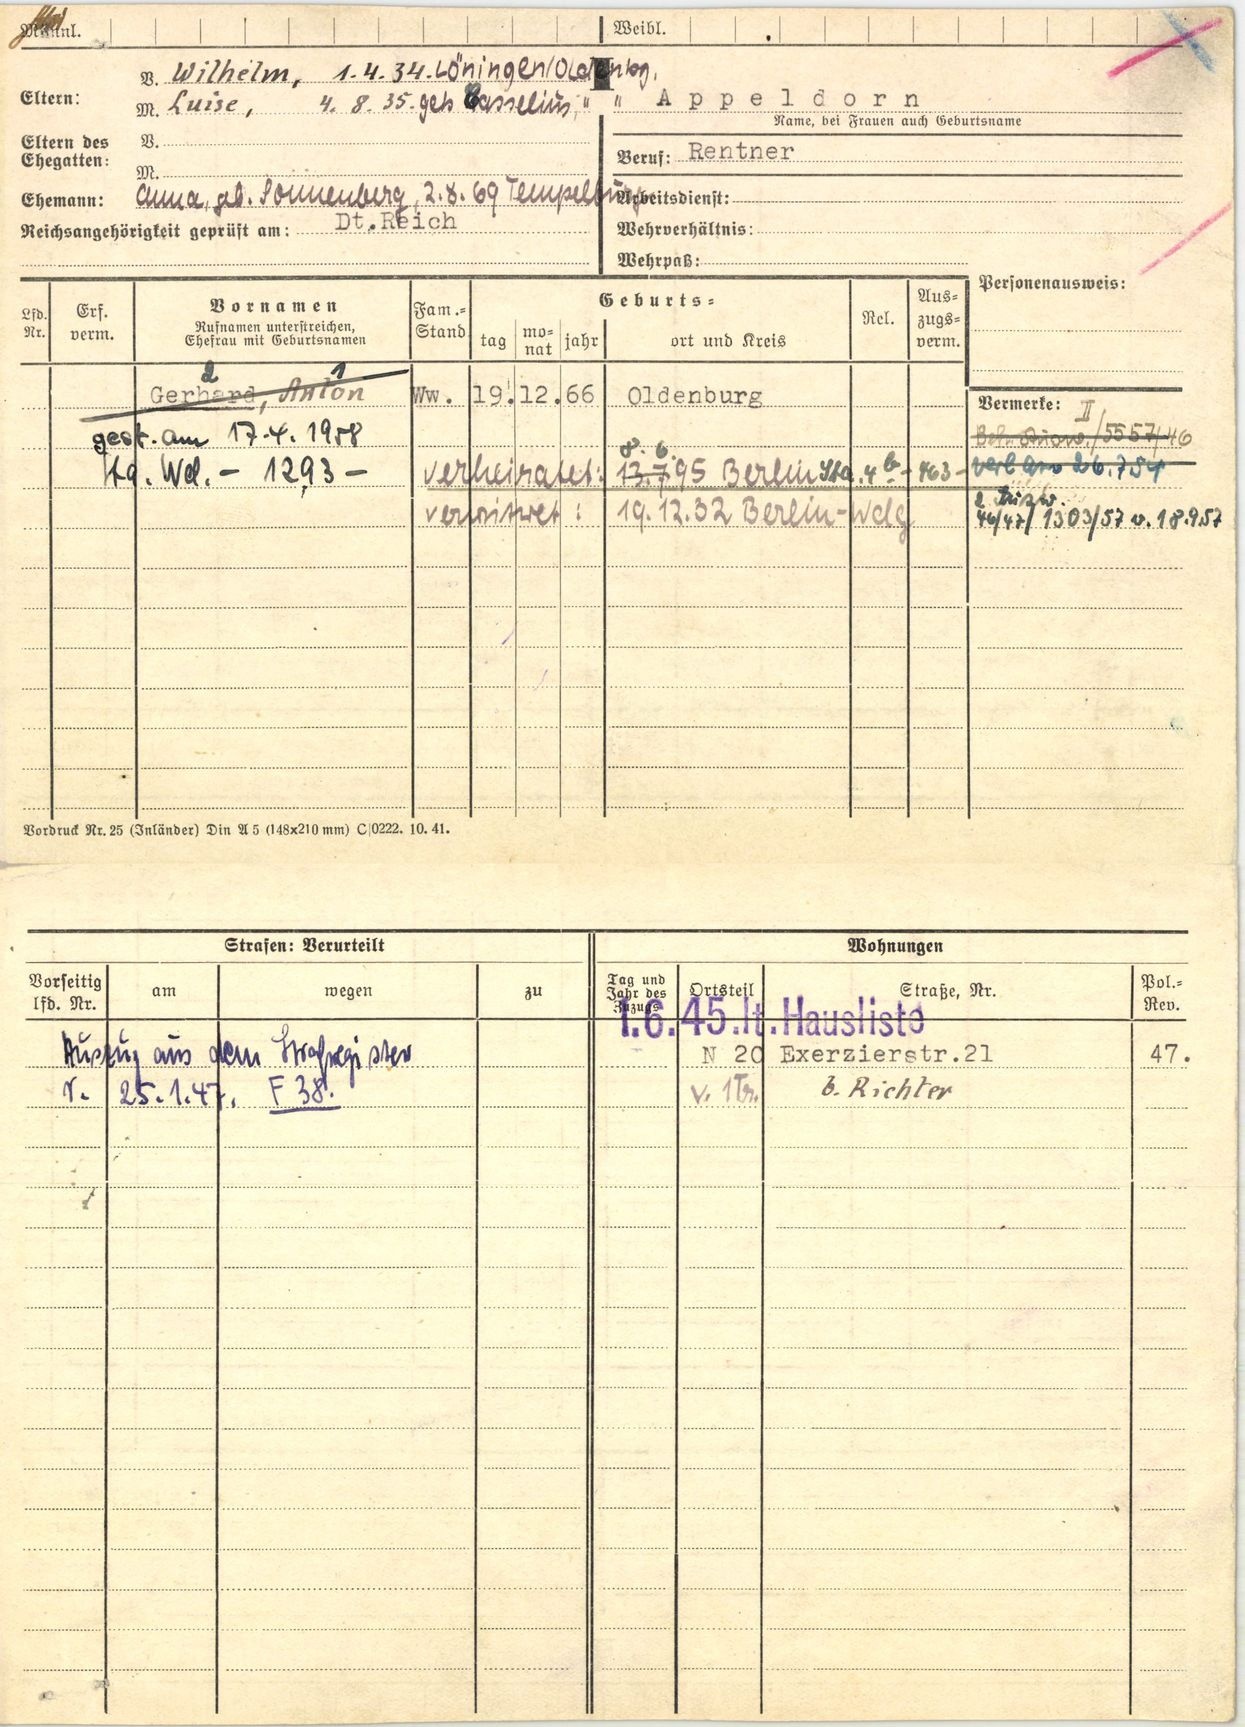
Appeldorn